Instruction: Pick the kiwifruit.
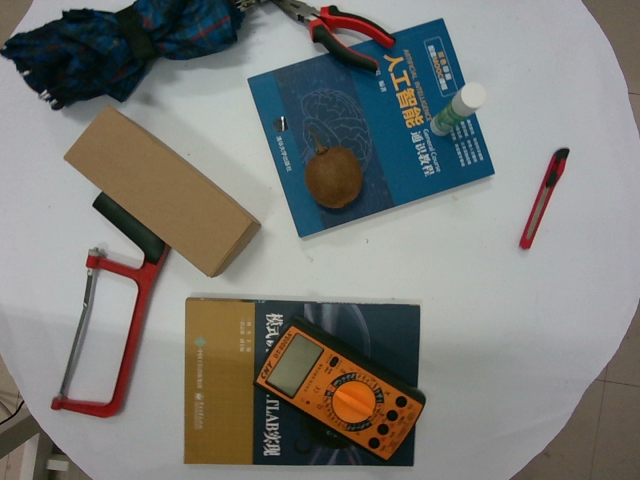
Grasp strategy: vertical